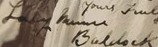
Signature of: minnie baldock